Question: How is the property described in the document?
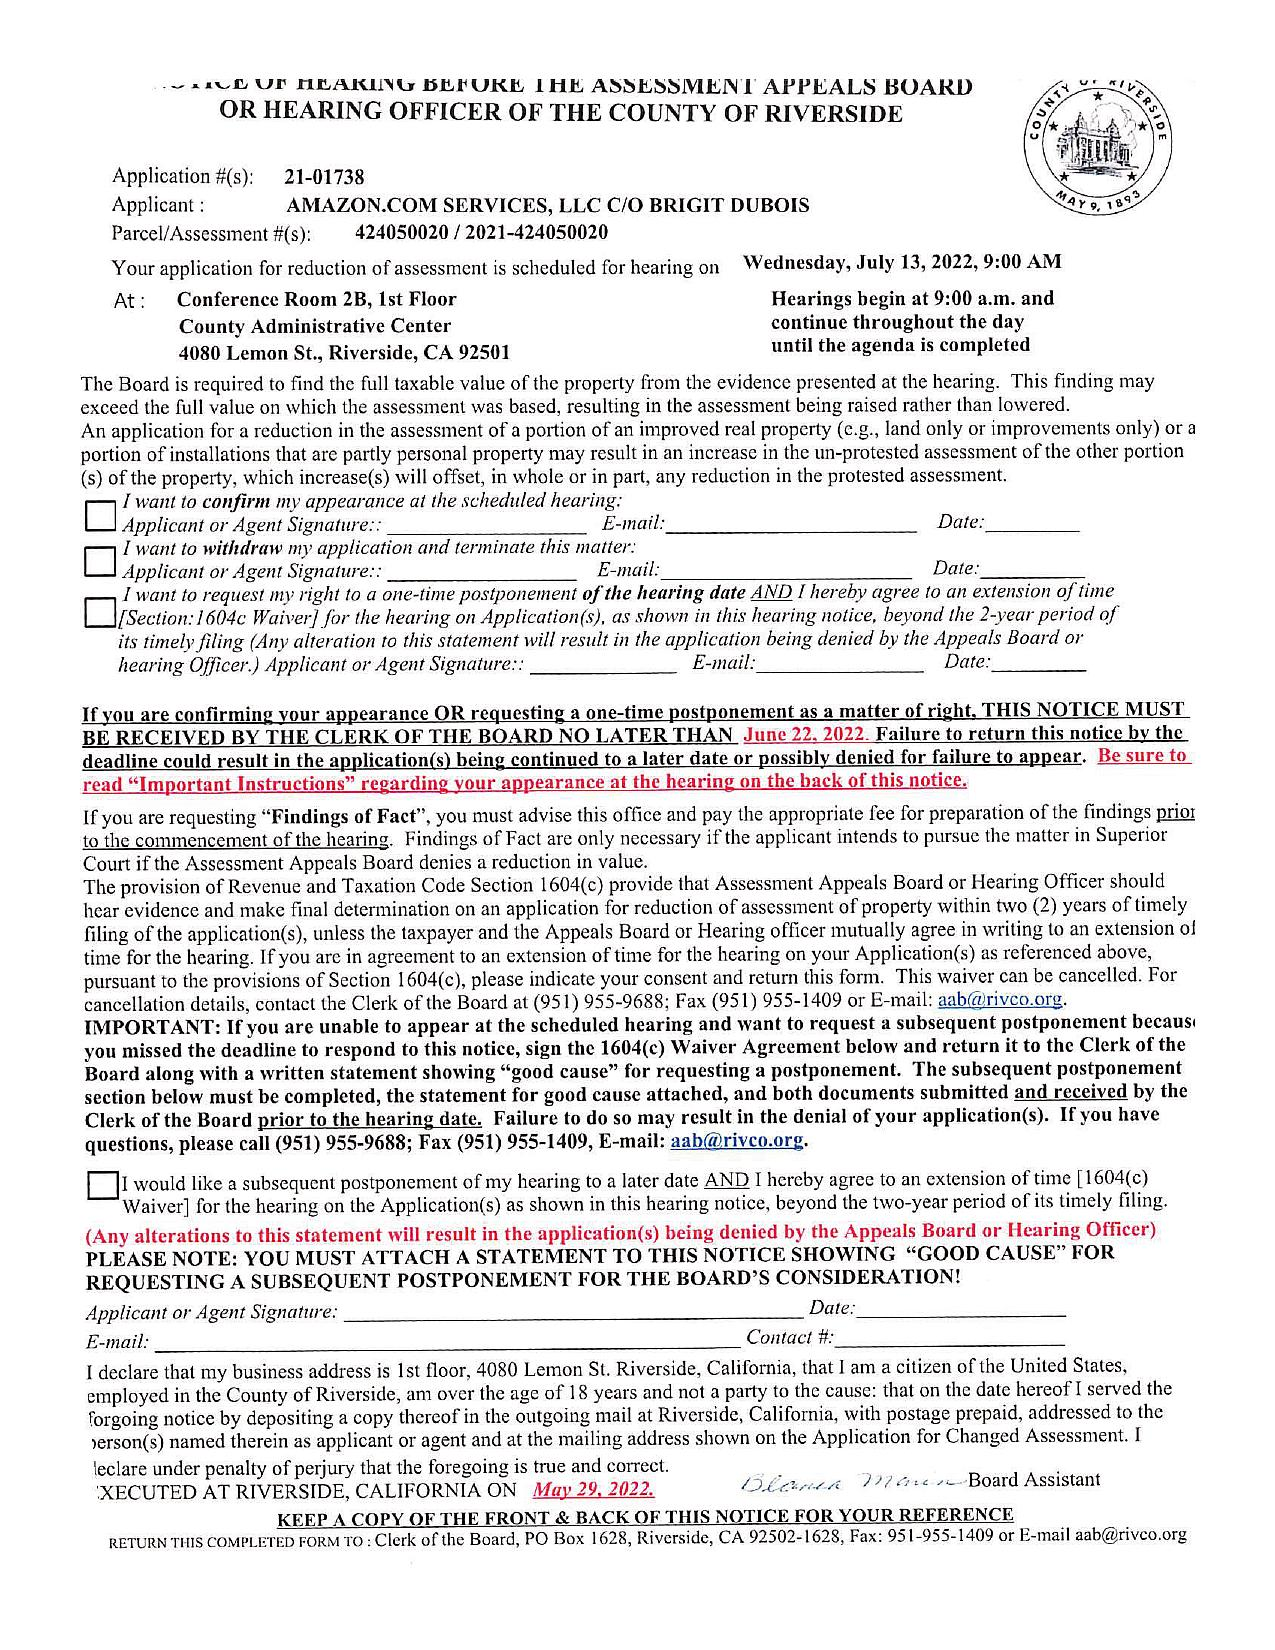
Answer: "portion of an improved real property (e.g., land only or improvements only) or a portion of installations that are partly personal property"